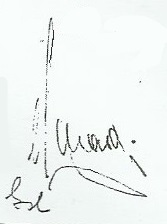
Signature of: eduardo lonardi